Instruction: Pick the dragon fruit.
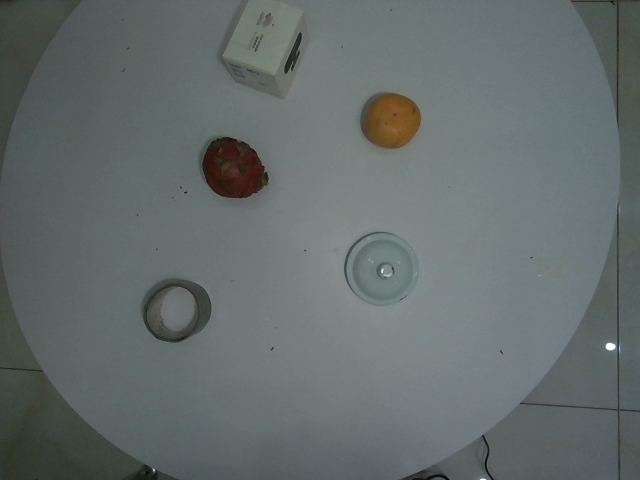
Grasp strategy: vertical